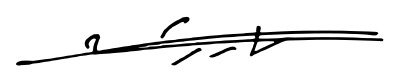
Signature of: asaad al eidani